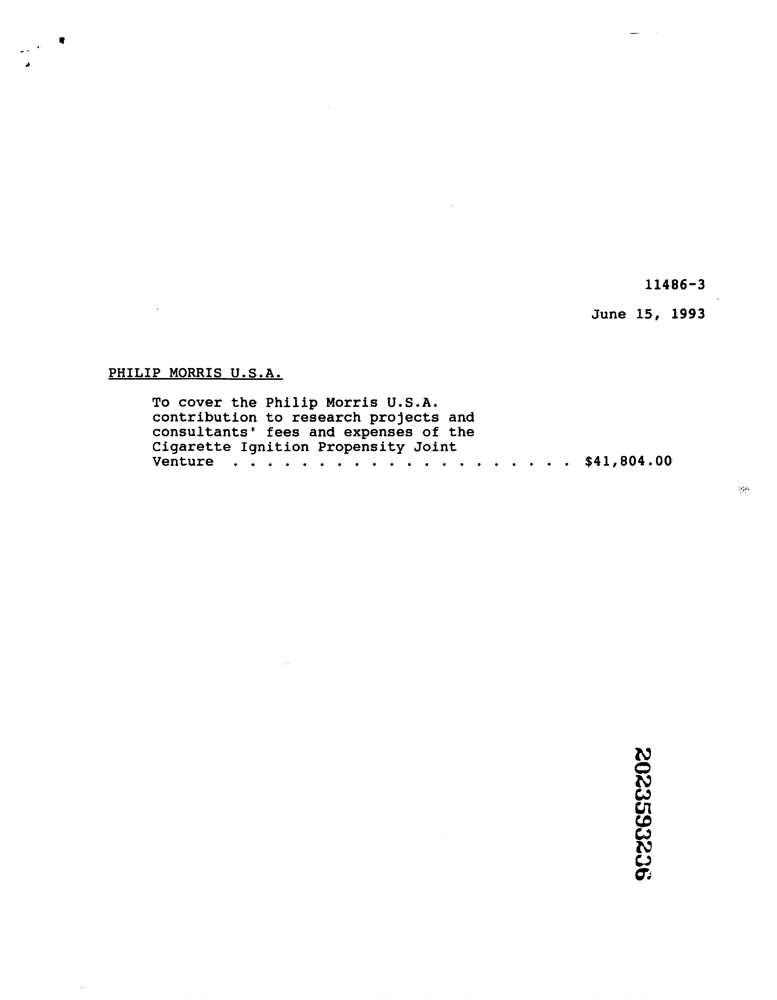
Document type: Invoice